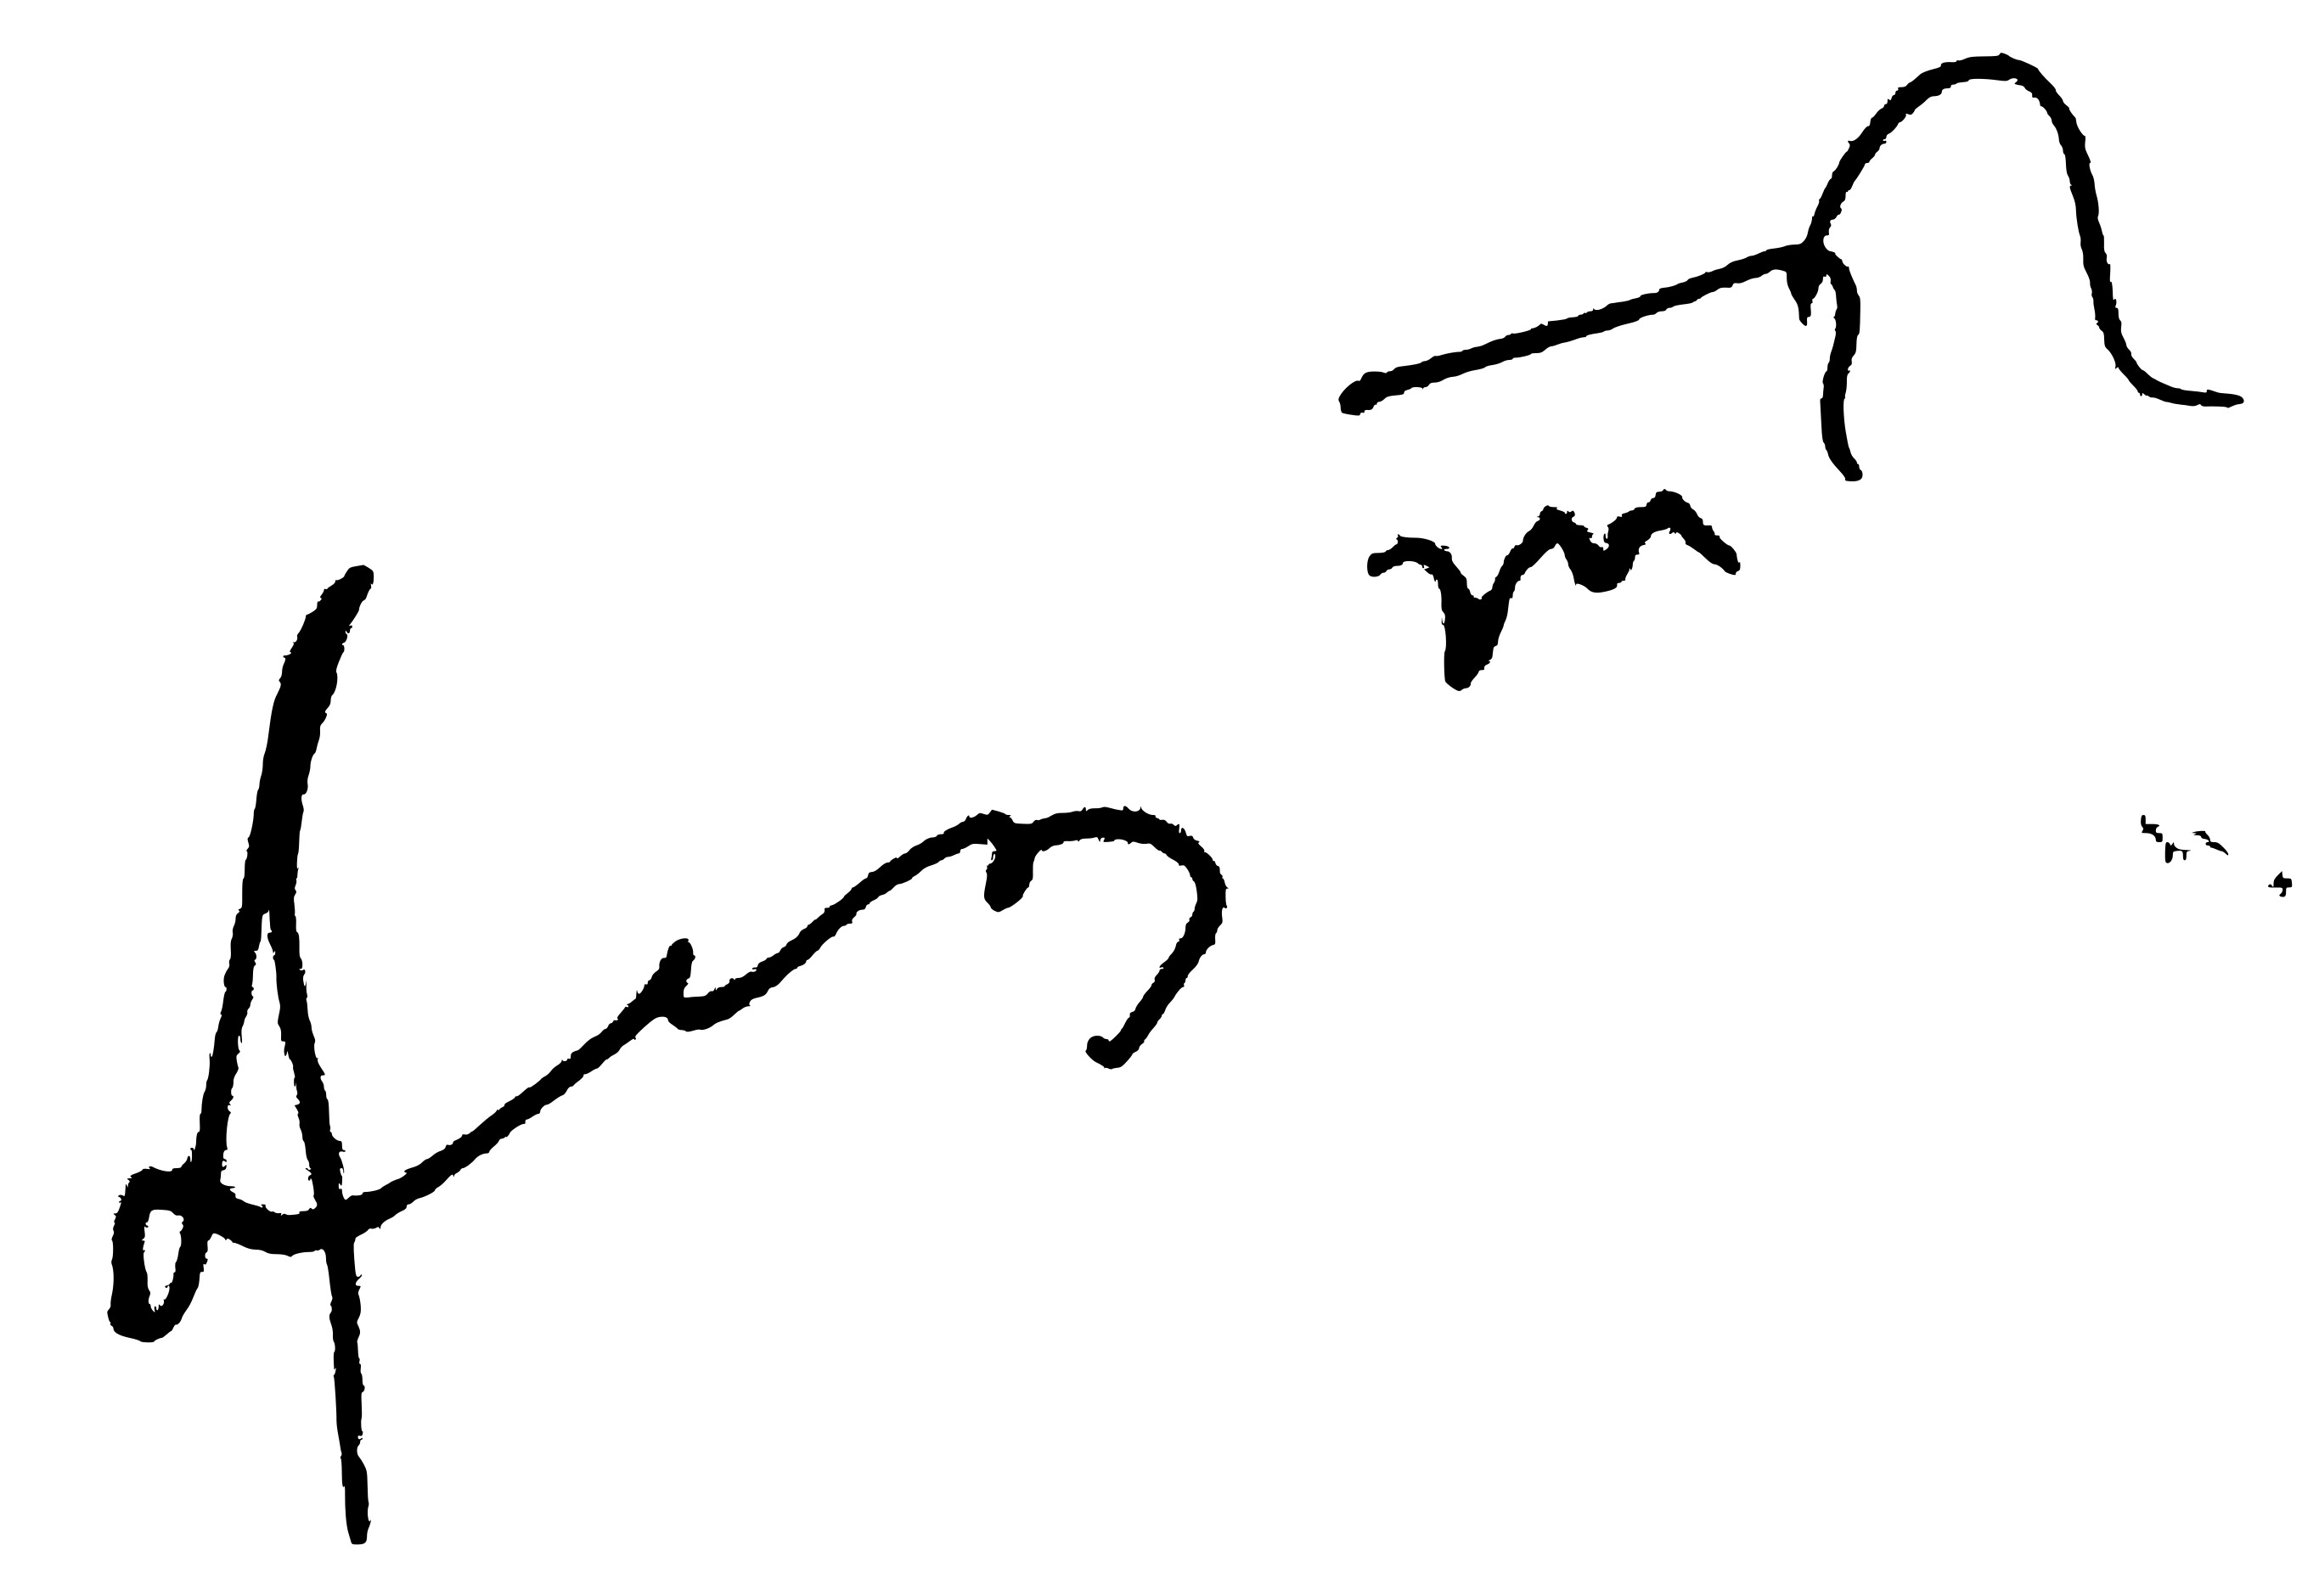
Signature of: chinu modi